Question: Talk about the condition:
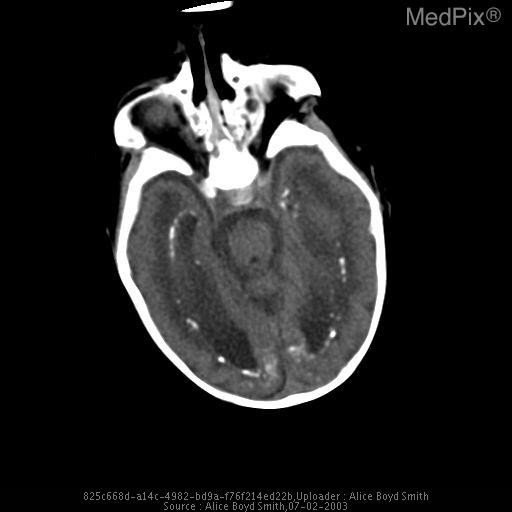
Answer: The disease is discussed as: Cytomegalovirus (CMV) is a perinatally aquired infection that belongs to the TORCH group (toxoplasmosis, other-varicella, rubella, cytomegalovirus, herpes simplex and HIV)  Most of these viral infections are aquired transplacentally.

CMV infection is the most common of the TORCH infections. Symptomatic patients have hepatosplenomegaly, cerebral involvement, chorioretinits and deafness. The intracranial manifestations are dependent on when during gestation the infection occured.  When infection occurs during the first trimester necrosis of the germinal matrix can occur resulting in migration abnormalities. Patients who are affected later in gestation may have a delay in myelination, periventricular white matter lesions, and ventriculomegaly. The classic radiologic presentation is periventricular calcifications.  There are usually no basal ganglia nor cortical calcifications, which helps differentiate it from toxoplasmosis.